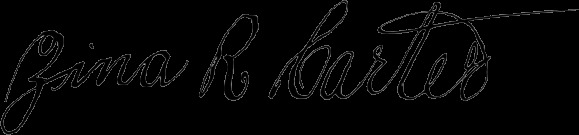
Signature of: zina r carter